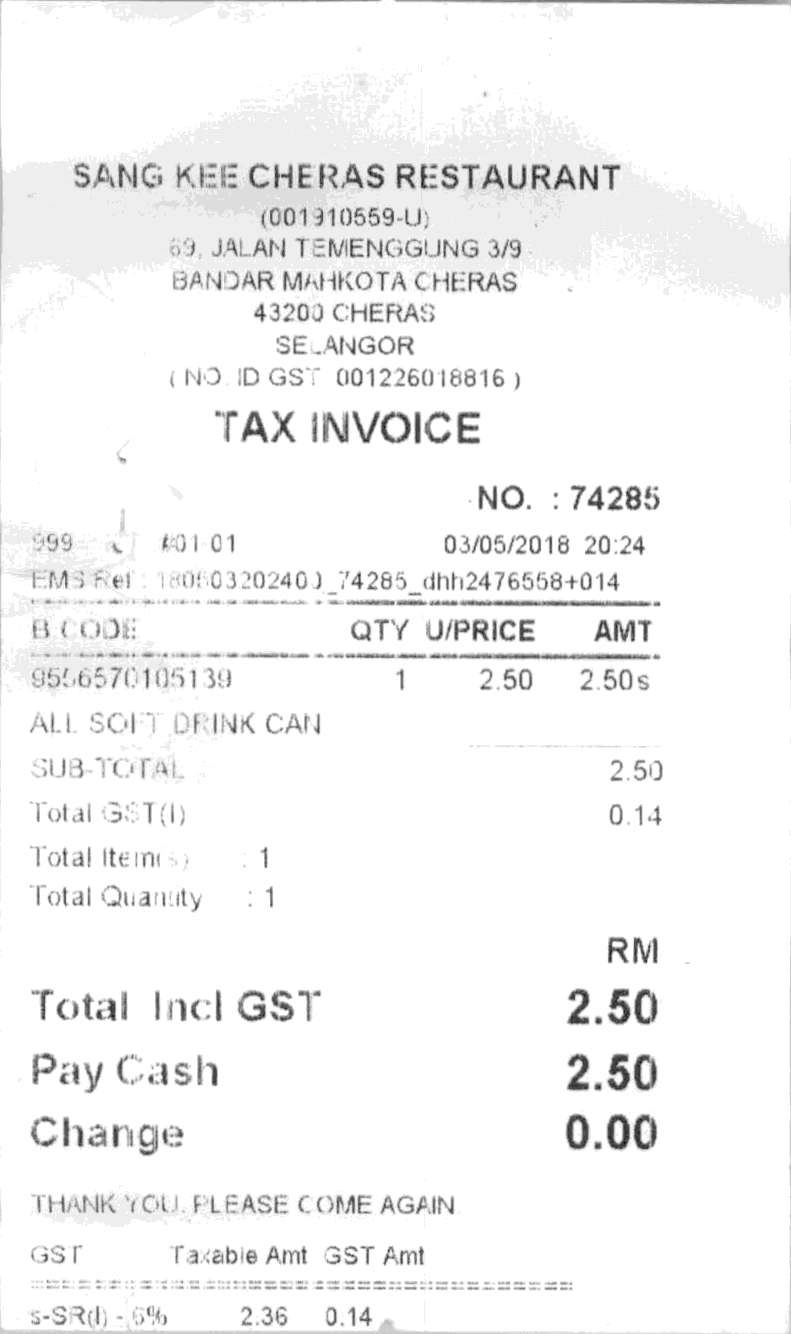
SANG KEE CHERAS RESTAURANT
(001910559-U)
69, JALAN TEMENGGUNG 3/9
BANDAR MAHKOTA CHERAS
43200 CHERAS
SELANGOR
( NO ID GST 001226018816 )
TAX INVOICE
NO. : 74285
999
#01 01
03/05/2018 20:24
EMS REF :
180503202400_74285_DHH2476558+014
B CODE
QTY
U/PRICE
AMT
9556570105139
1
2.50
2.50S
ALL SOFT DRINK CAN
SUB-TOTAL
2.50
TOTAL GST(L)
0.14
TOTAL ITEM(S)
: 1
TOTAL QUANTITY
:1
RM
TOTAL INCL GST
2.50
PAY CASH
2.50
CHANGE
0.00
THANK YOU. PLEASE COME AGAIN
GST
S-SR(L)-5%
TAXABLE AMT
2.36
GST AMT
0.14